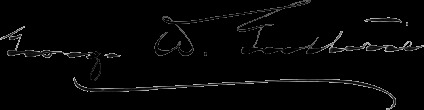
Signature of: george wilkins guthrie